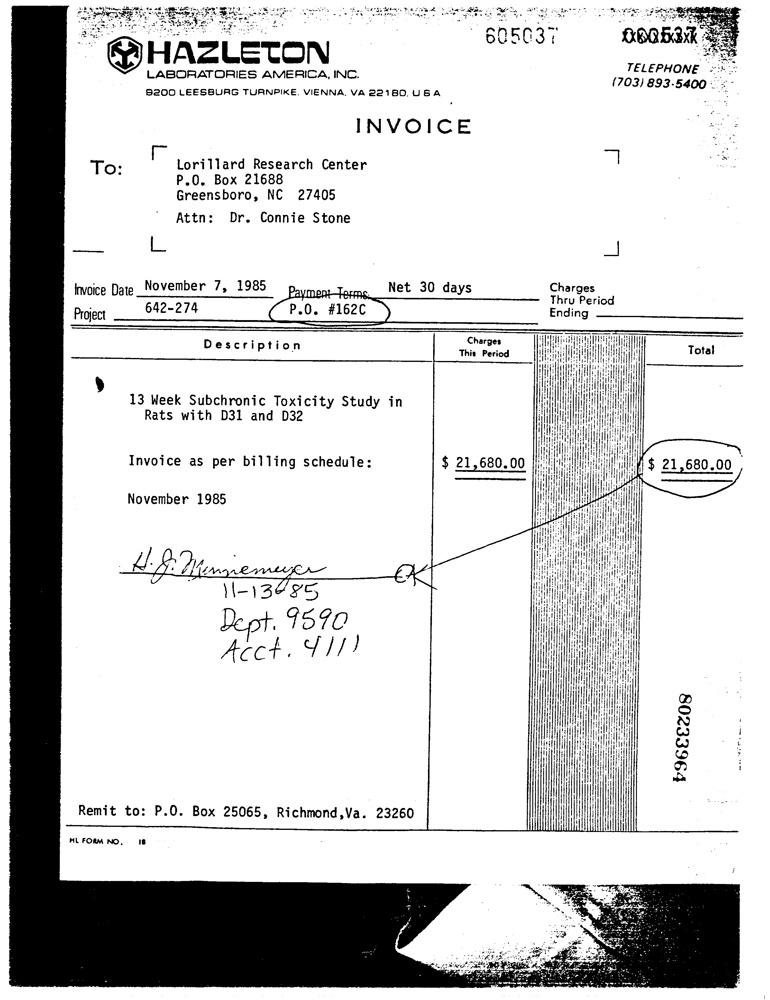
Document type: Invoice